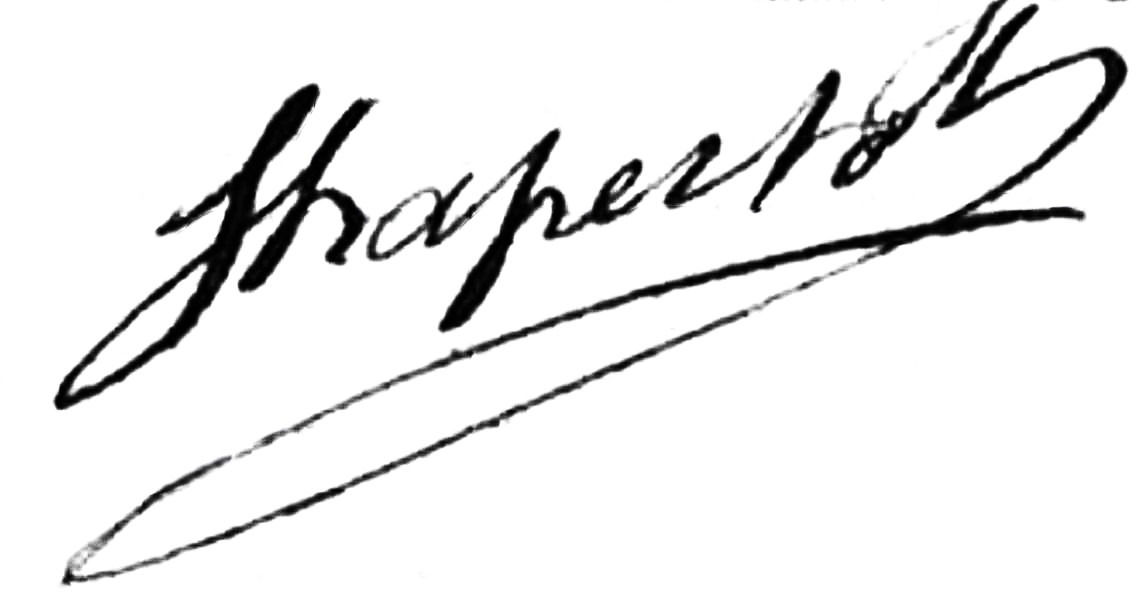
Signature of: fernand dacre